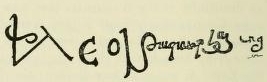
Signature of: leo i king of armenia